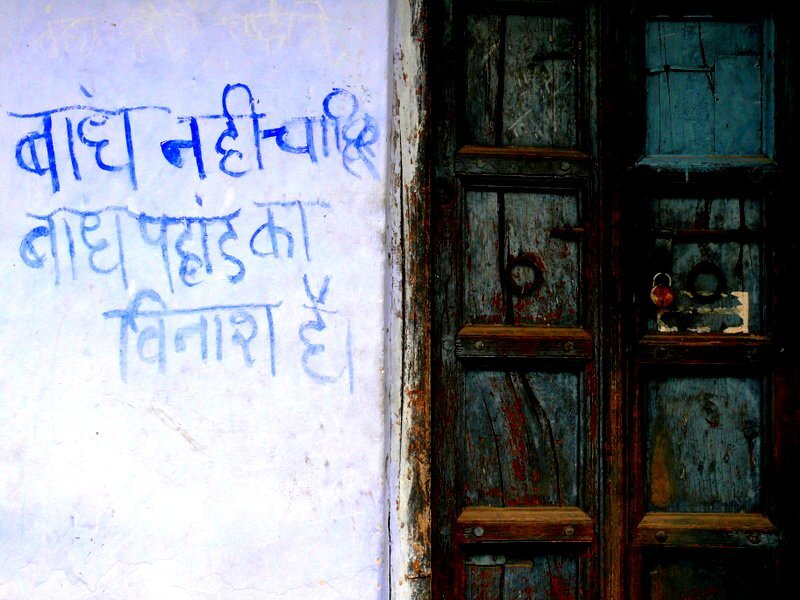
Signature of: sunderlal bahuguna